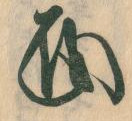
Signature of: hōjō tokifusa